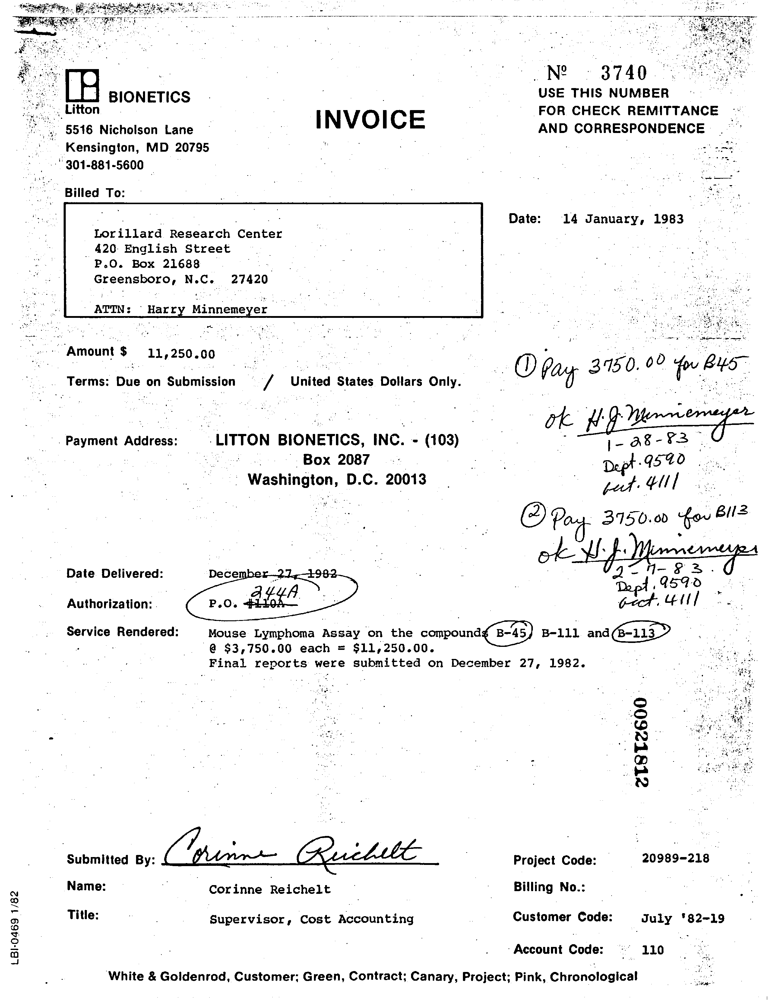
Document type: Invoice